Question: In what way does the history help explain the case?
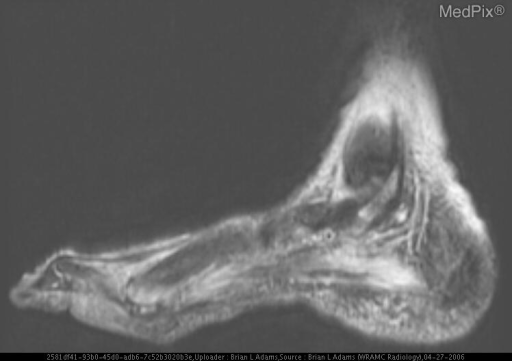
Answer: The patient's history of The patient is an 83-year-old, African-American woman with a history of diabetes mellitus, hypertension, hyperlipidemia, hepatitis C, and neurosyphilis, who was admitted to the hospital for worsening of a chronic, nonhealing, left-foot ulcer that had been followed closely by the Podiatry service with repeated debridements and courses of oral antibiotics.  On the current admission, the patient denied having had any fevers, chills, or feelings of malaise, but stated that her glycemic control had been poor. is key in understanding the case.